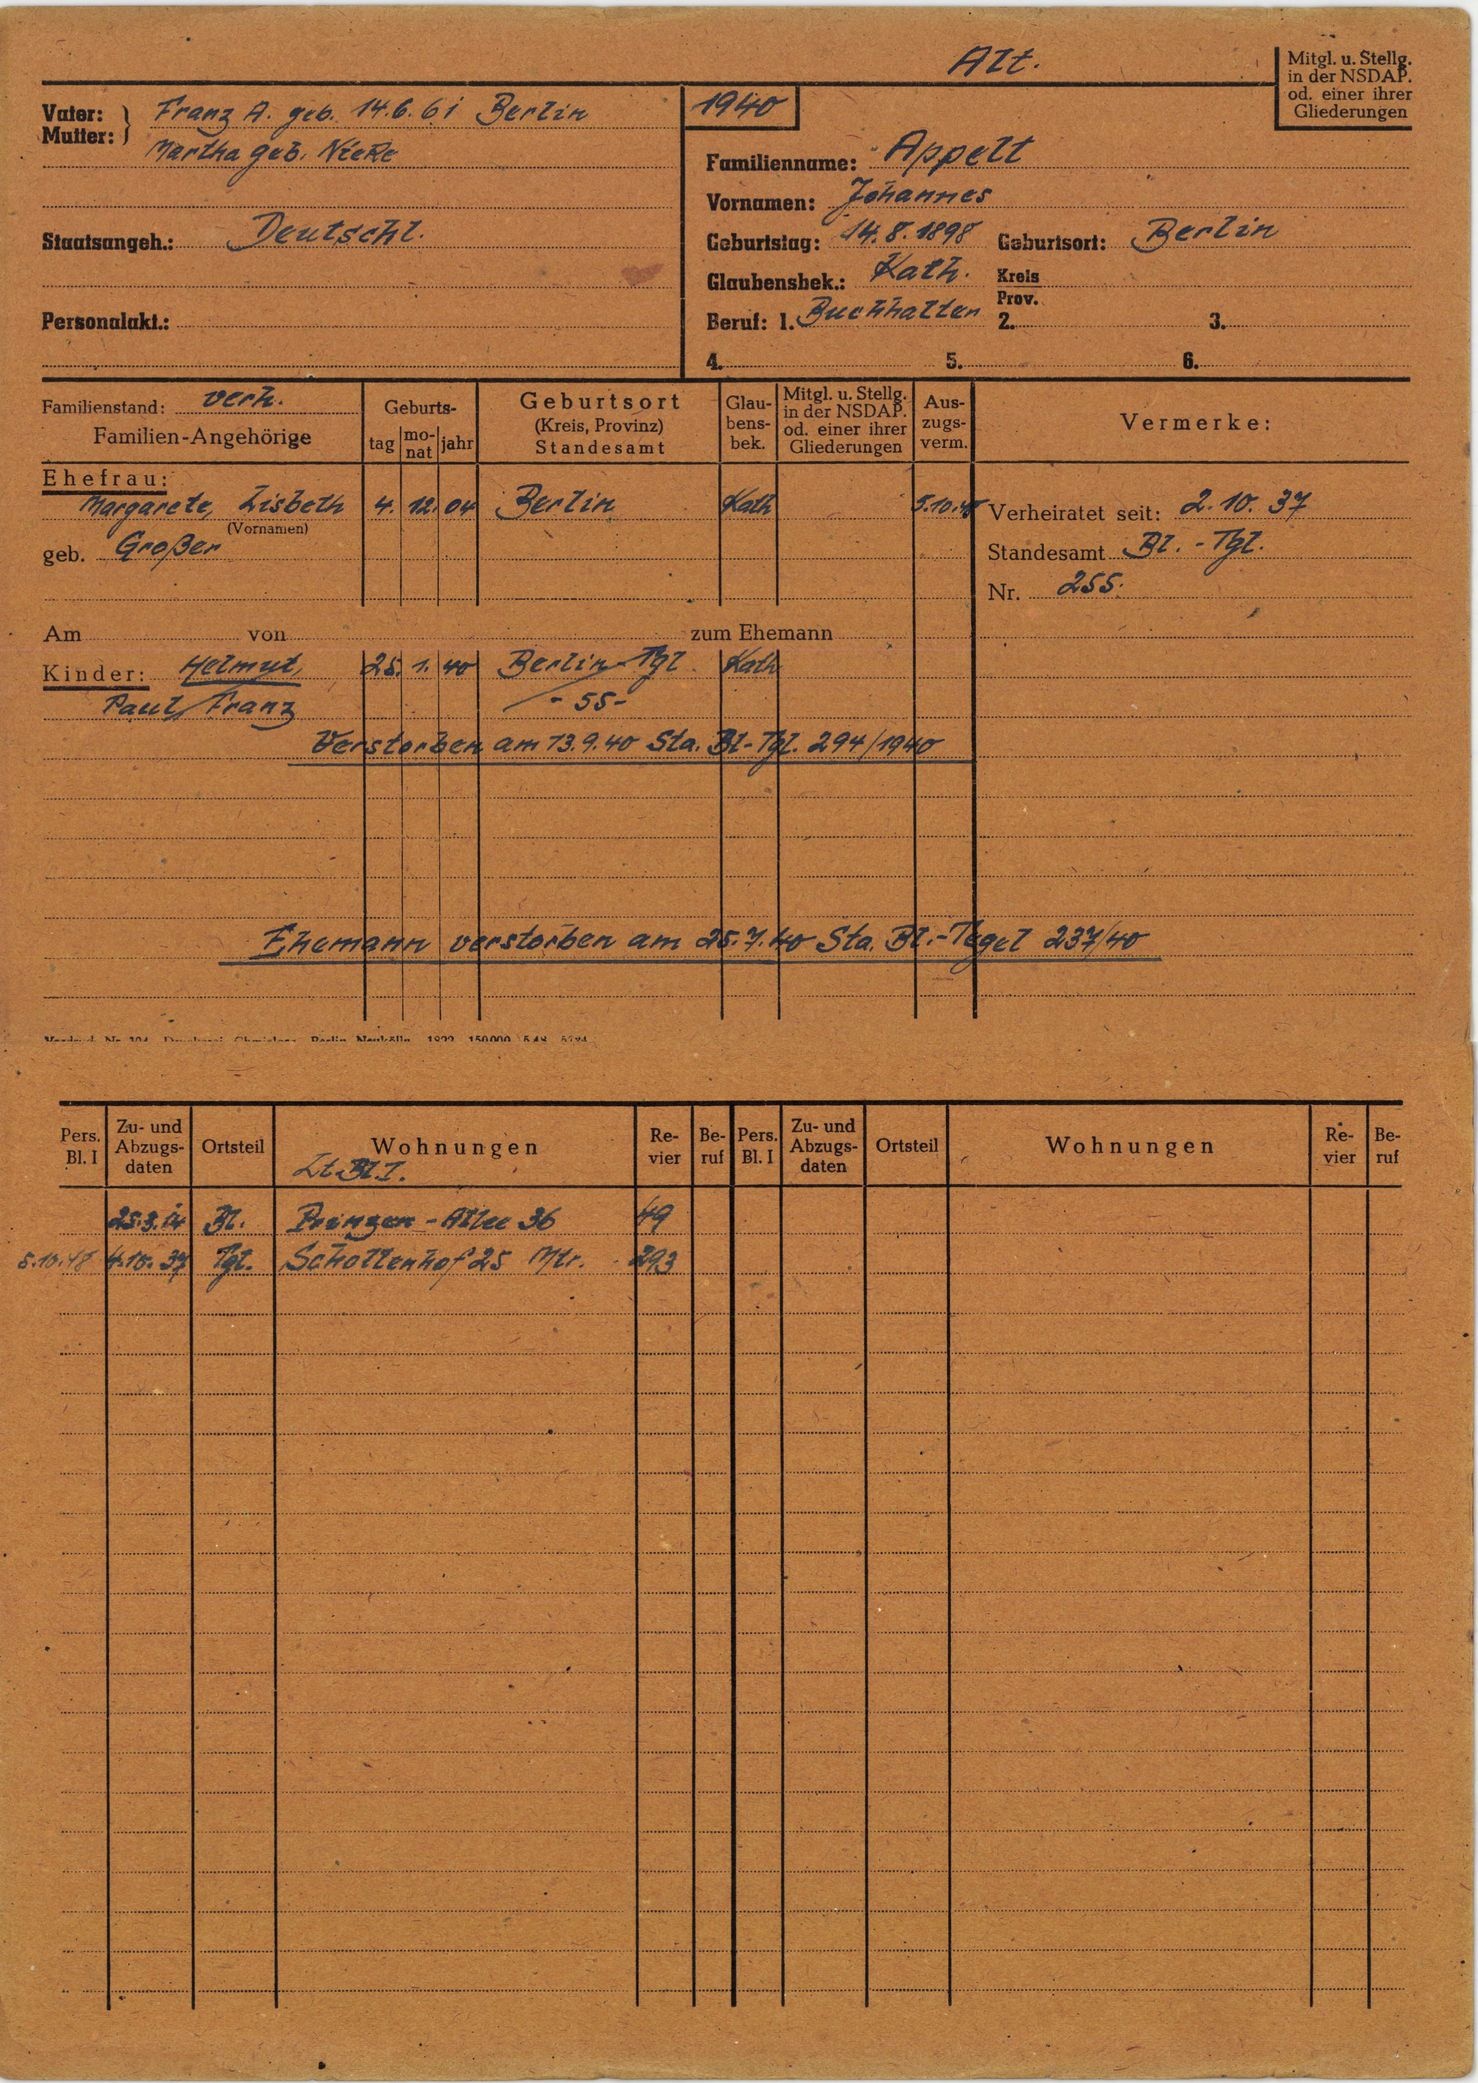
Appelt